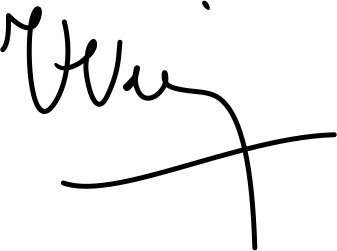
Signature of: nexhmije hoxha